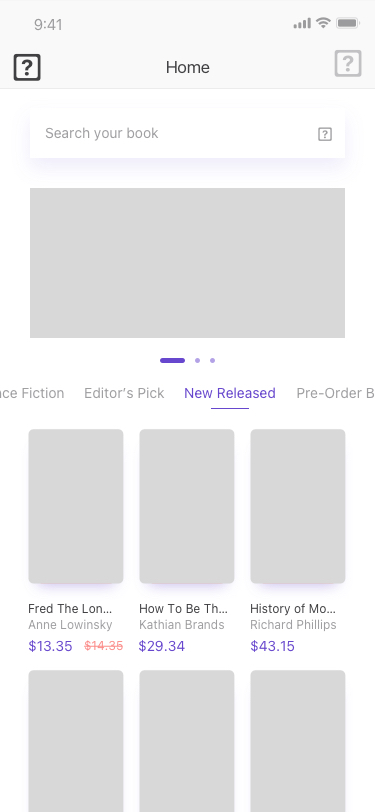
Text in this UI design:
Search your book

New Released
Editor’s Pick
Pre-Order Books

Home

Fred The Lon…
$13.35
$14.35
Anne Lowinsky
How To Be Th…
$29.34
Kathian Brands
History of Mo…
$43.15
Richard Phillips
Walton Frick
waltonfrick@gmail.com
Home

About

Categories

Blog

Contact

Log Out
